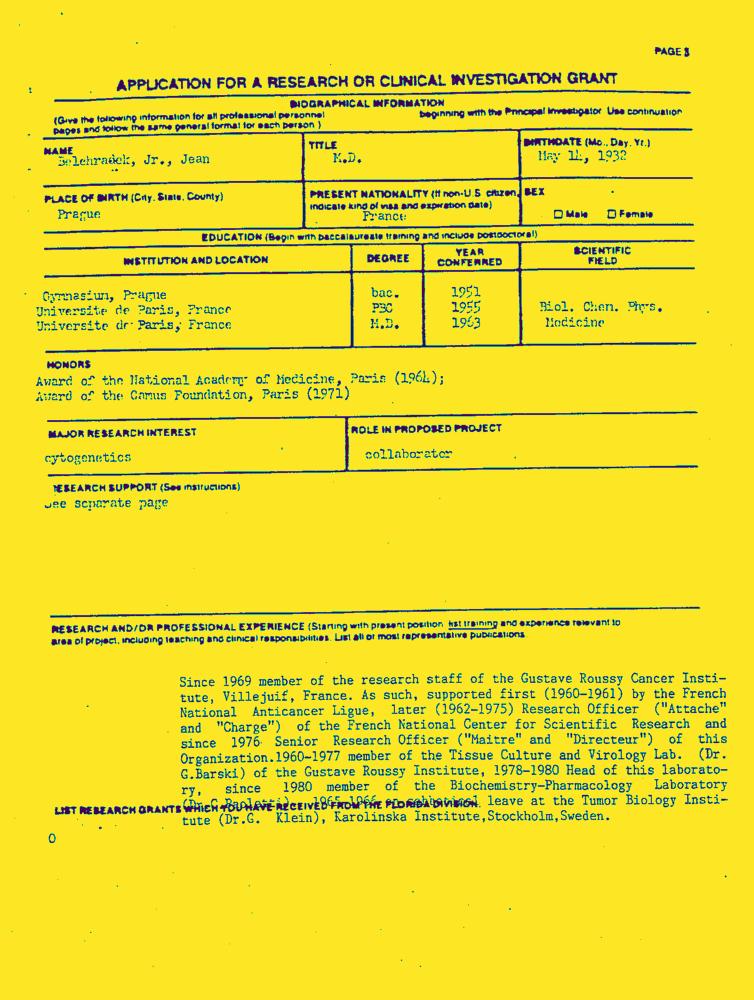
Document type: Resume-Doc